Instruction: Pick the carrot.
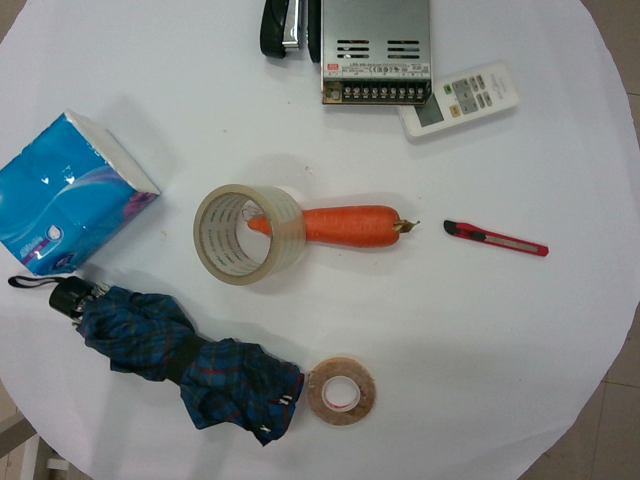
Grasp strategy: vertical